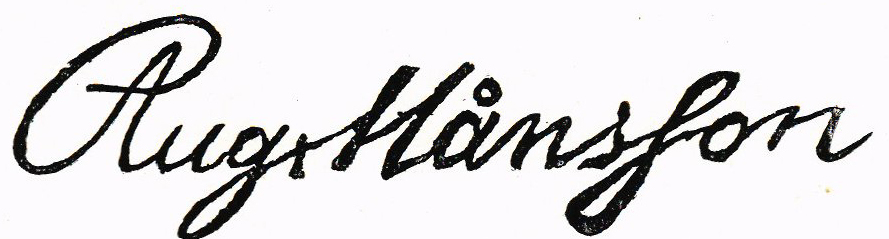
Signature of: per månsson i backa